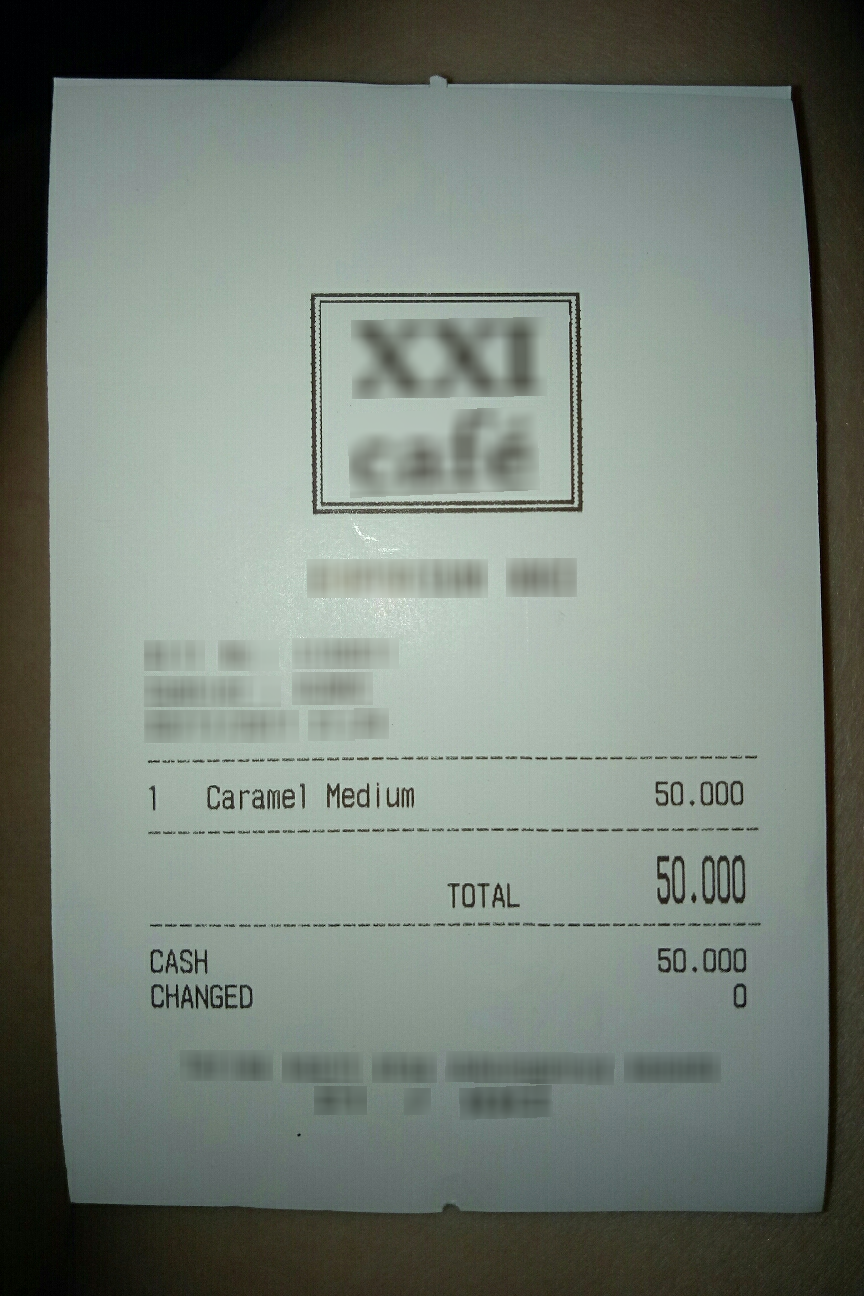
Number of items: 3
Total: 50.000
OCR text regions:
text: 1
text: Caramel
text: Medium
text: 50.000
text: TOTAL
text: 50.000
text: CASH
text: 50.000
text: CHANGED
text: 0